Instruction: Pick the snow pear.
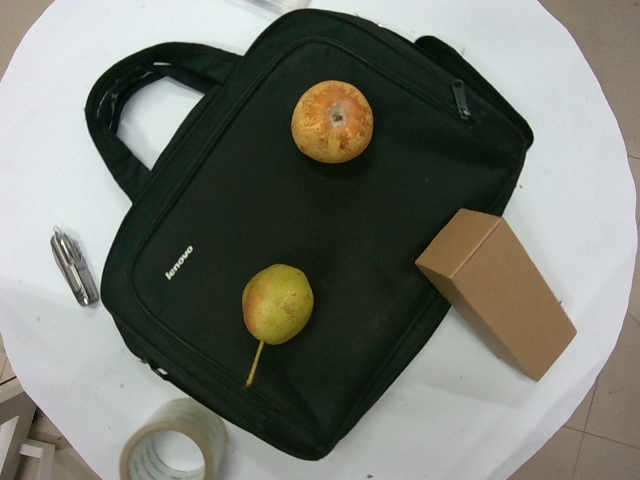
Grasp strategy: vertical